Question: What type of tax is indicated in the document, personal property or real estate?
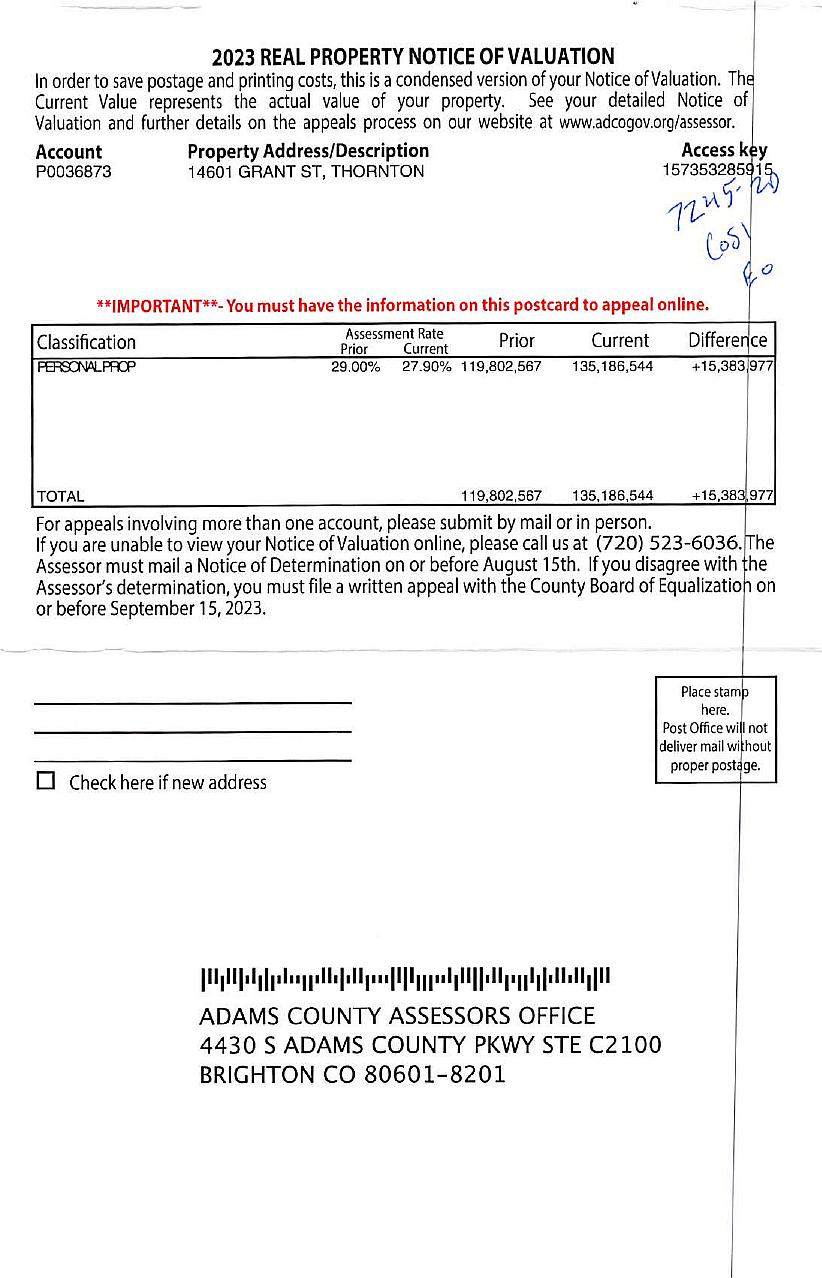
Answer: "Personal Property"